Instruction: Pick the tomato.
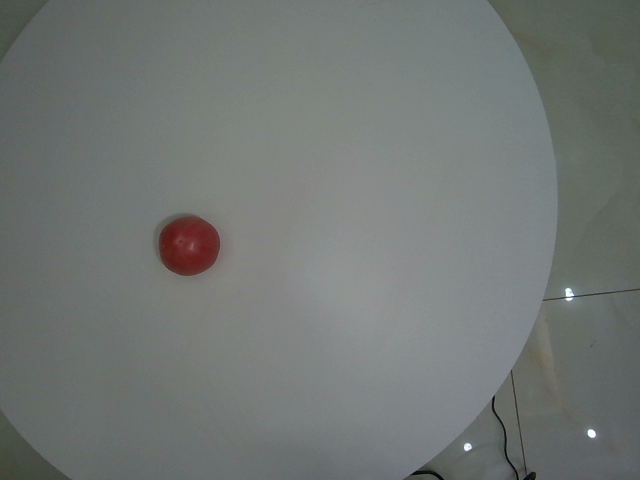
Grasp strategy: vertical